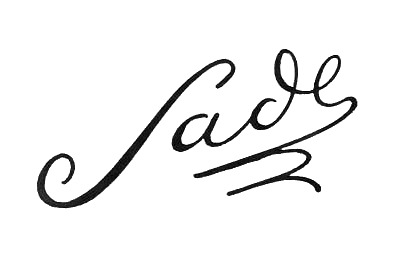
Signature of: marquis de sade